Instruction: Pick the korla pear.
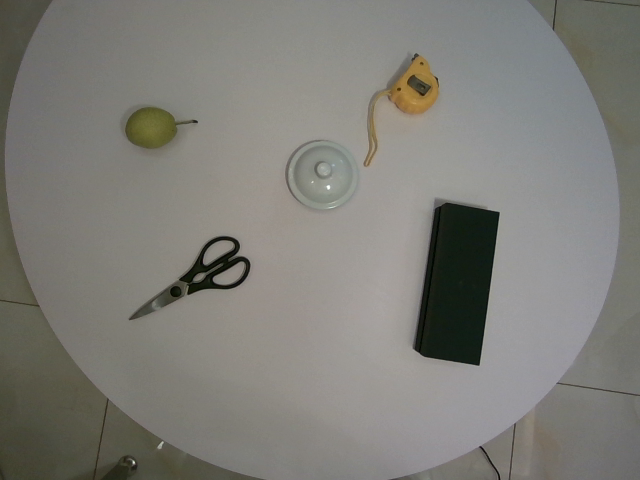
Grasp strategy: vertical